Question: By what date must an appeal be filed according to the document?
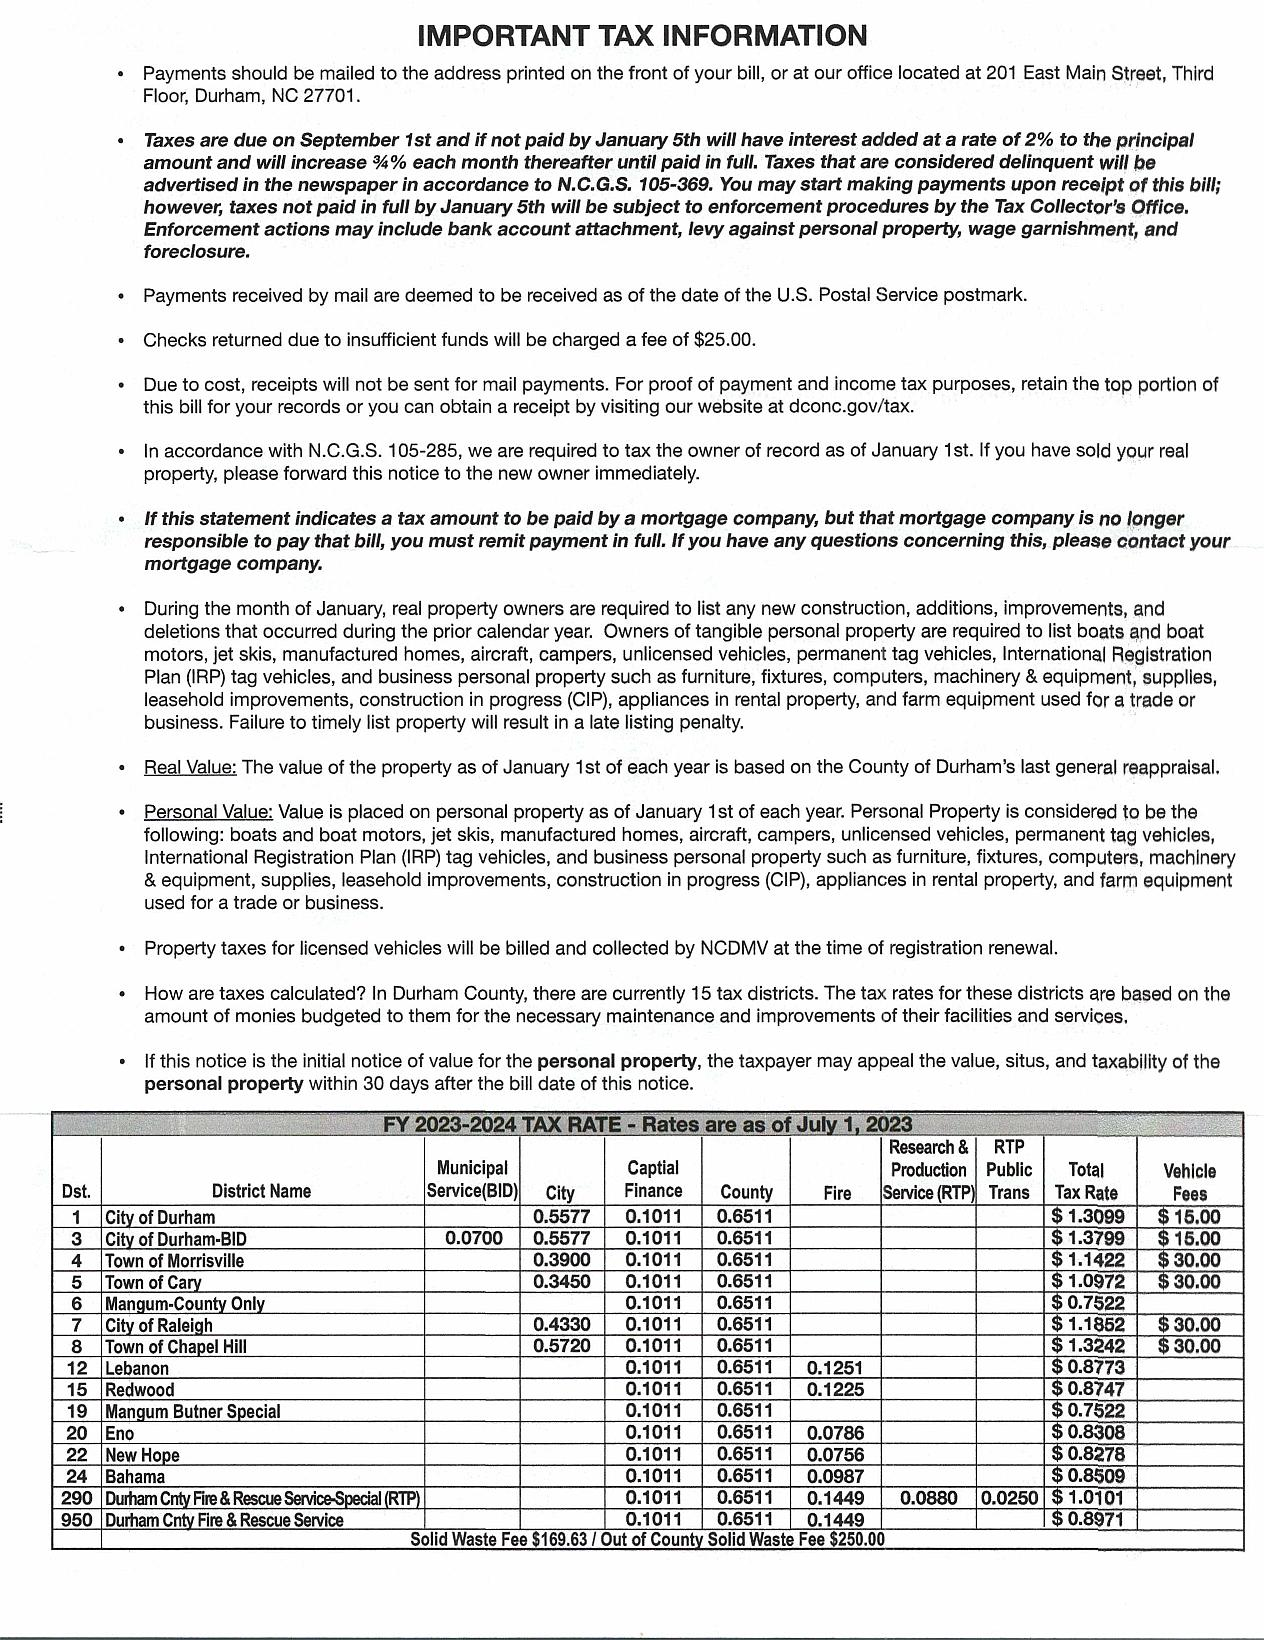
Answer: "30 days after the bill date of this notice"